Question: What is the filing due date as per the document?
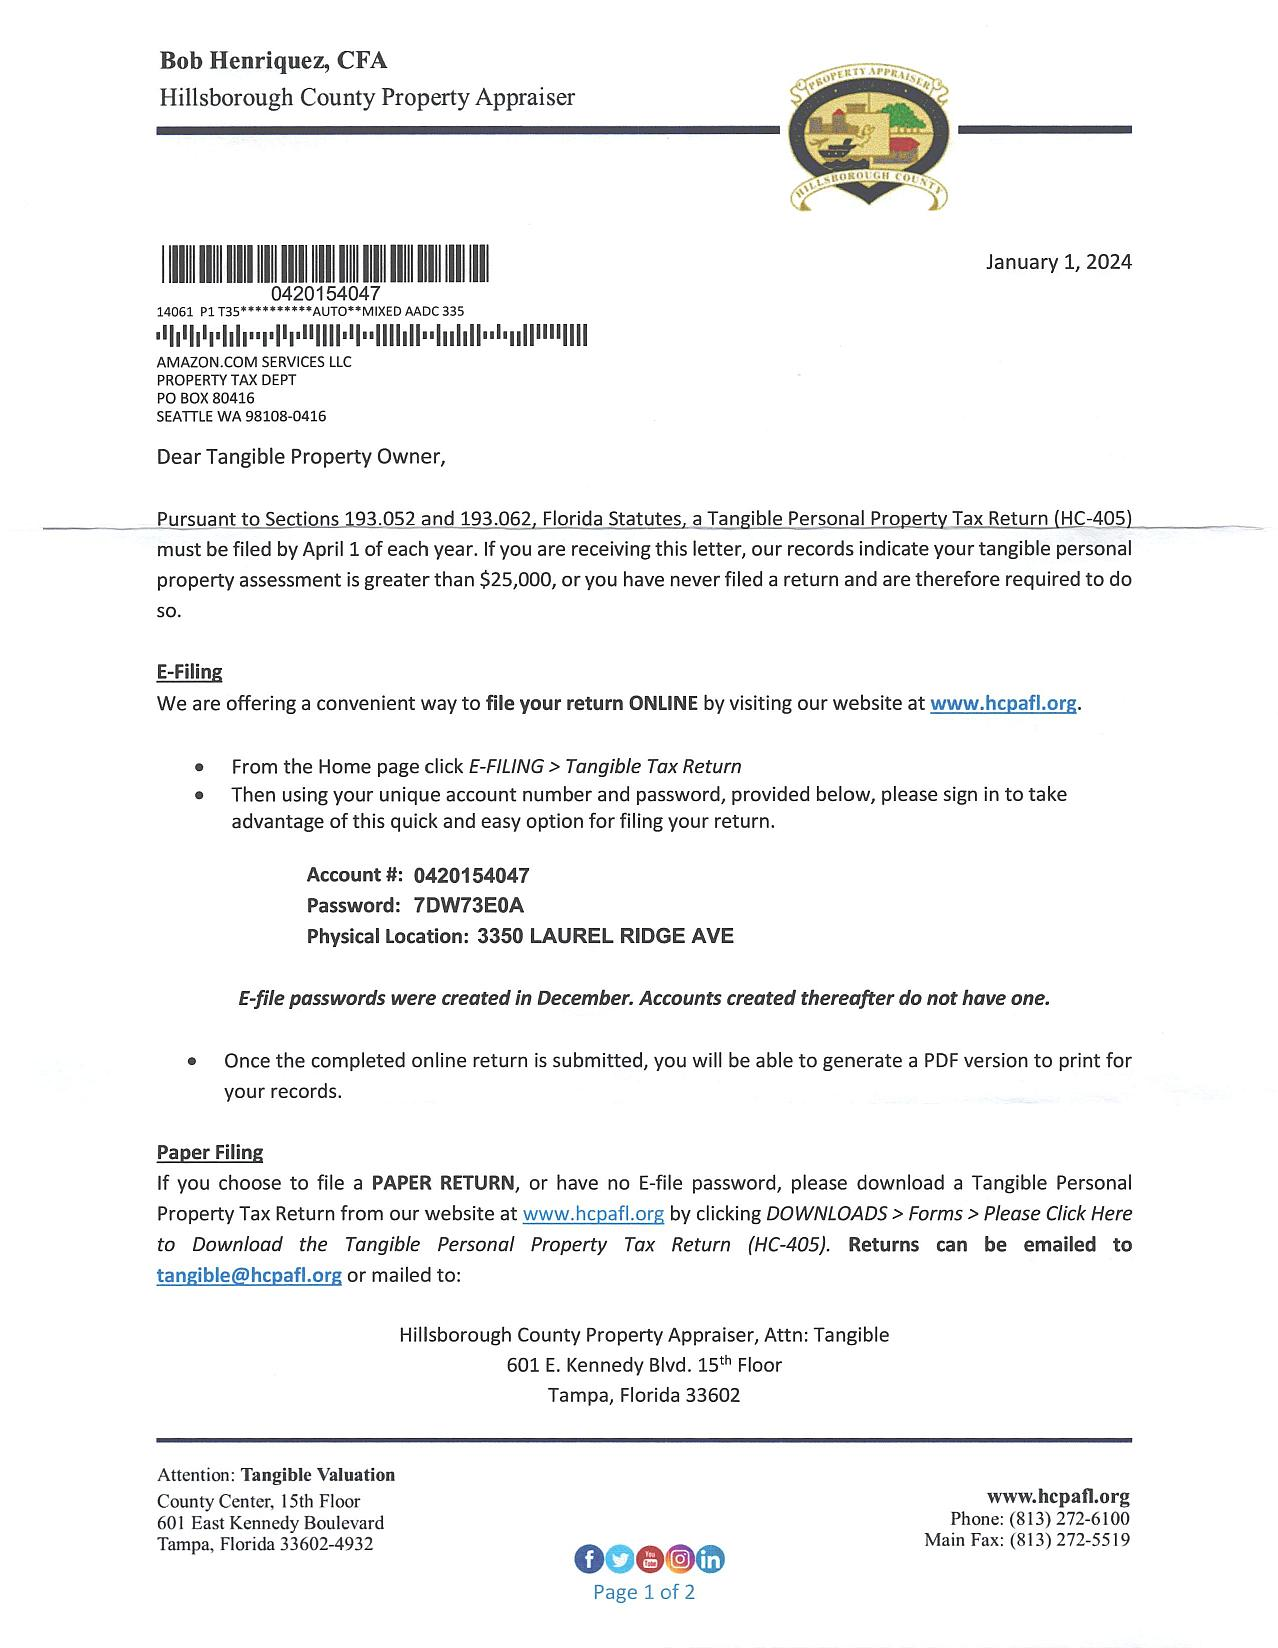
Answer: "April 1 of each year"